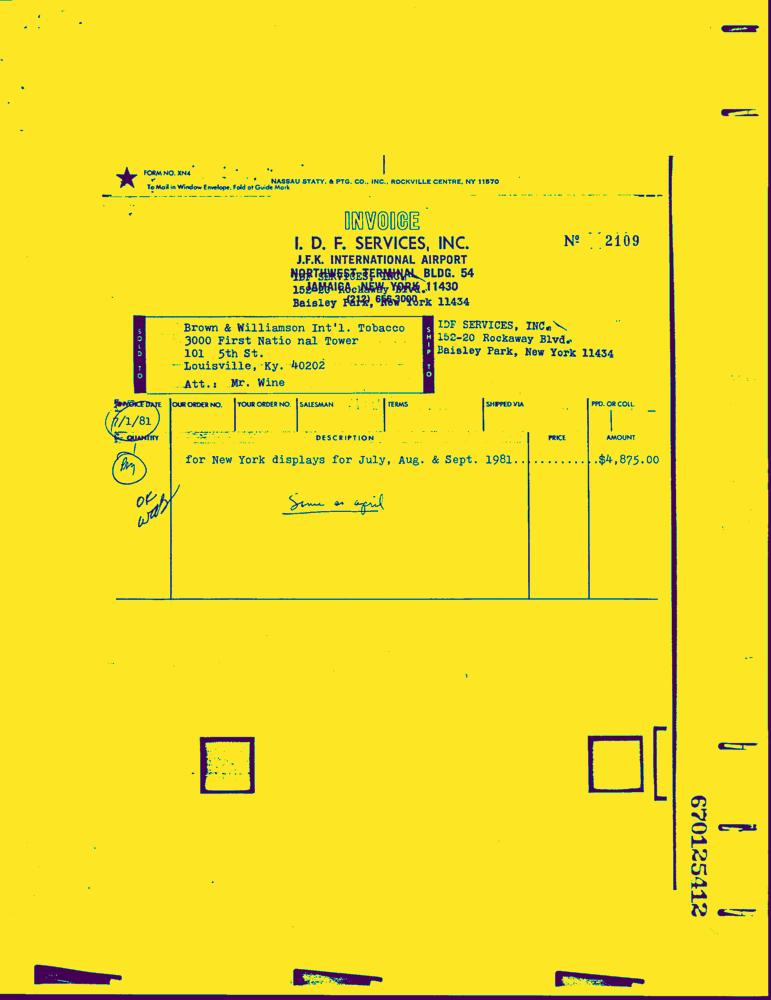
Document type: Invoice-Doc